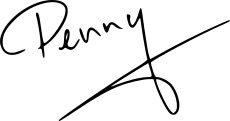
Signature of: penny wong